Question: How does the patient history play a role?
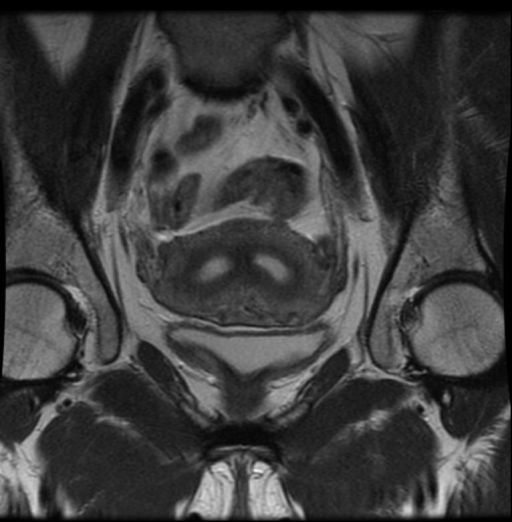
Answer: The patient's history of G1P0A1L0 with 6-7 episodes abnormal menstrual bleeding, FMH included Pt's mother took DES is key in understanding the case.